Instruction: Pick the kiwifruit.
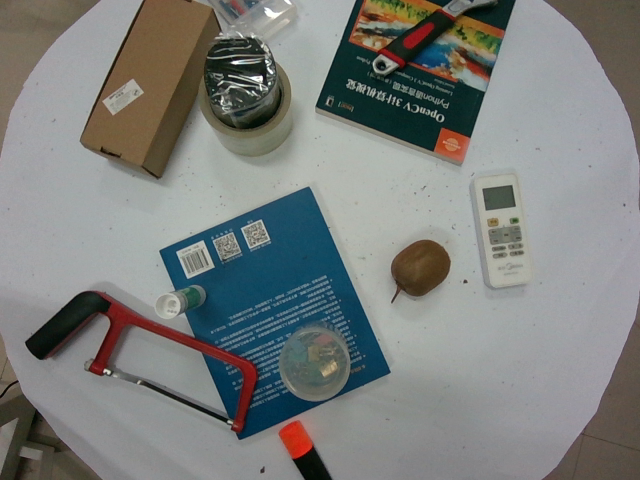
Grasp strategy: vertical